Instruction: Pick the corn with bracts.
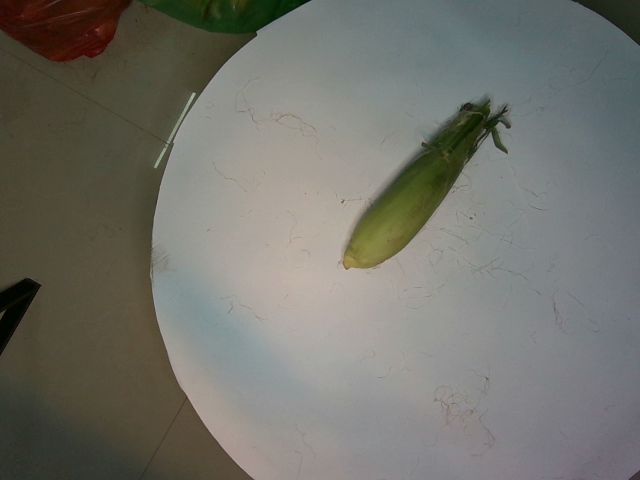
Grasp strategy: vertical